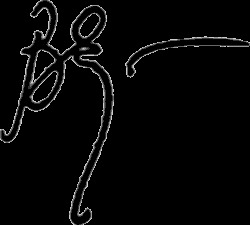
Signature of: volodymyr stelmakh